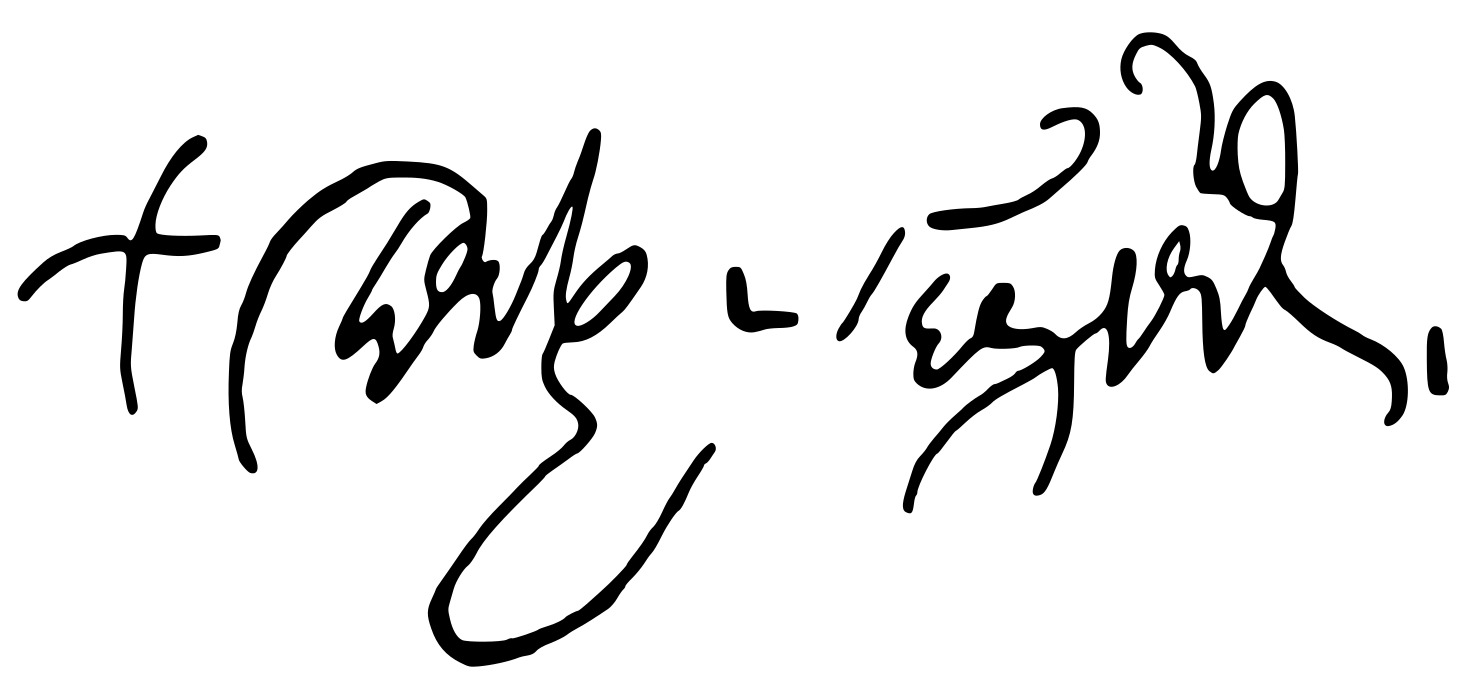
Signature of: germanos of patras